Question: Explain the disease:
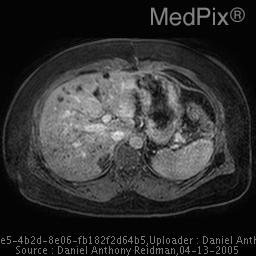
Answer: The disease is discussed as: Incidence: .15-2.8% of autopsies
Etiology: failure of involution of embryonic bile ducts
Associations: polycystic liver disease
Symptoms: asymptomatic

Bile duct hamartoma, aka von Meyenburg complex, is a benign tumor composed of disorganized bile ducts and ductules and fibrocollagenous stroma. Although bile duct hamartoma is benign, there have been reports of an association of cholangiocarcinoma with multiple bile duct hamartomas.
Bile duct hamartoma has a nonspecific imaging appearance and can simulate metastases or microabscesses. Therefore, histologic diagnosis is required.